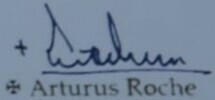
Signature of: arthur roche